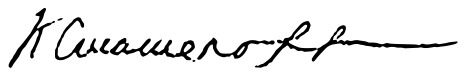
Signature of: konstantin statelov